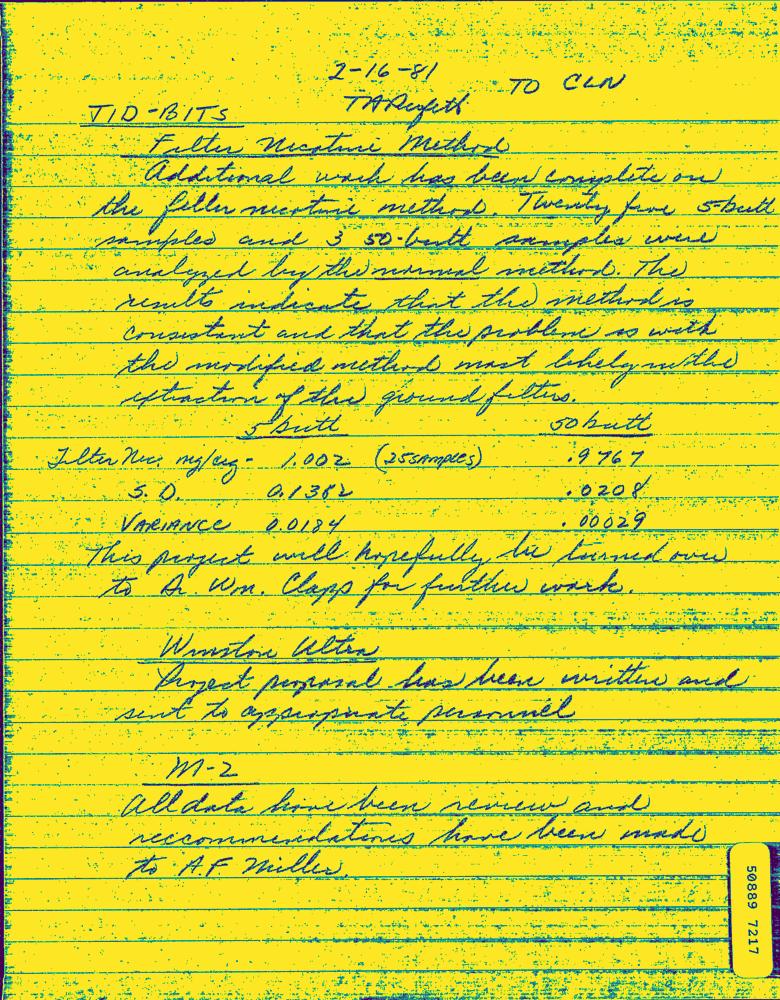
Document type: Hand-Written